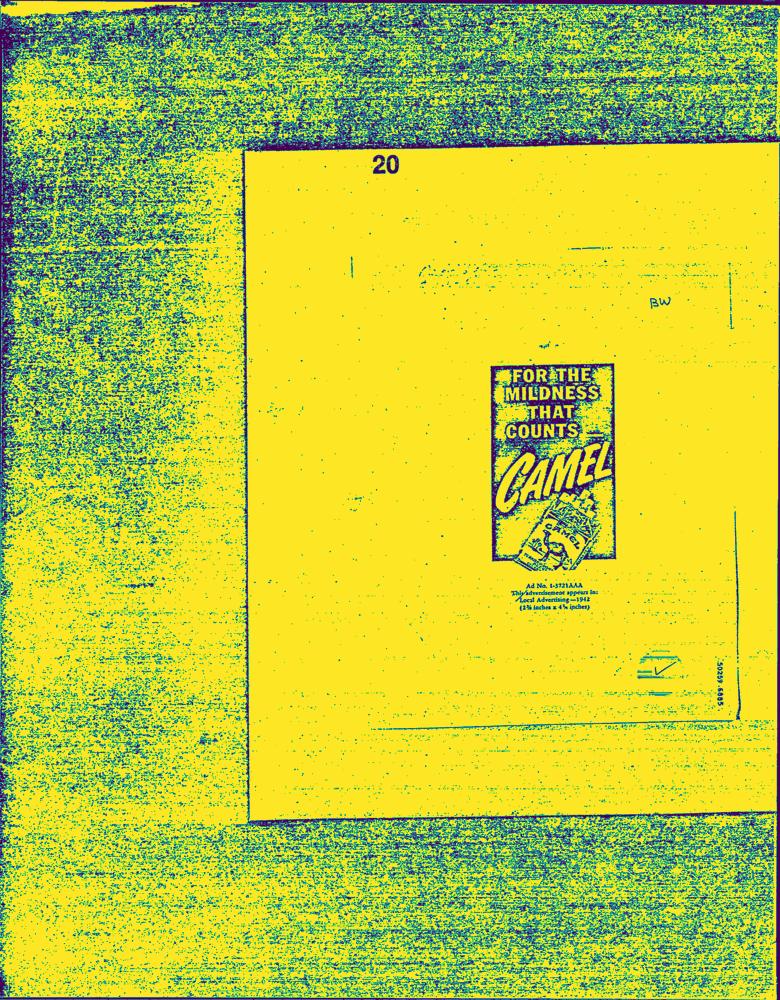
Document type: AD